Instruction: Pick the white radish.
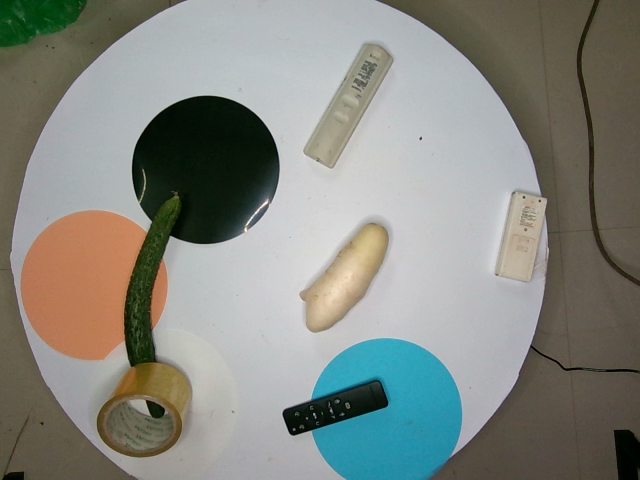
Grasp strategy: vertical